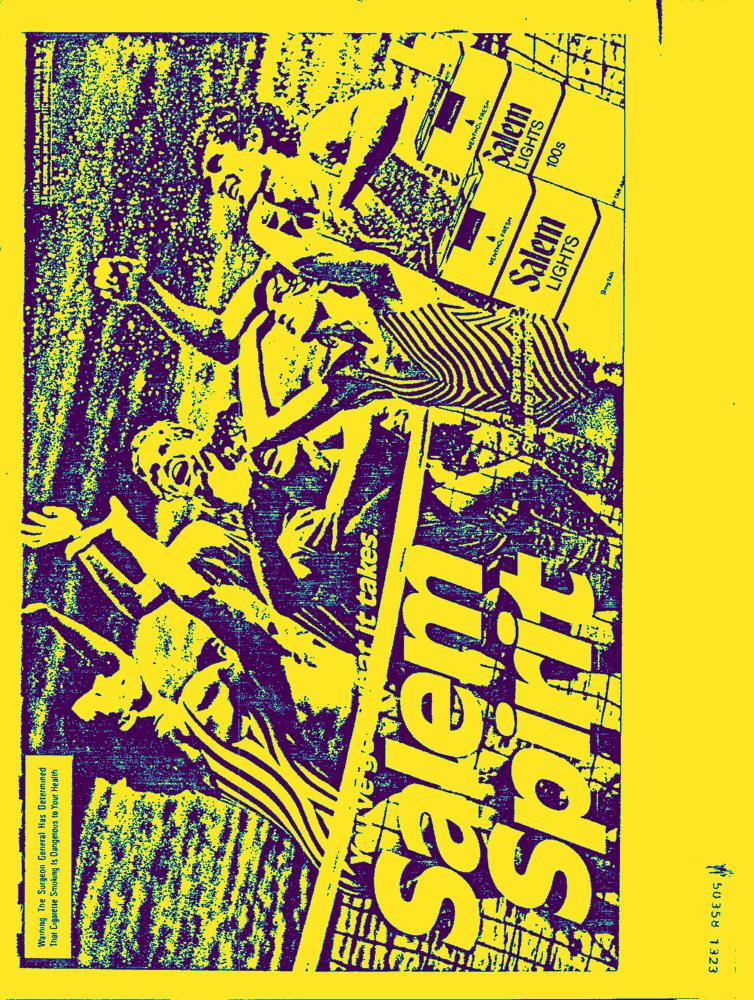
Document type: AD